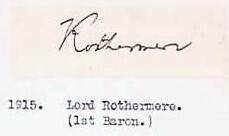
Signature of: harold harmsworth 1st viscount rothermere